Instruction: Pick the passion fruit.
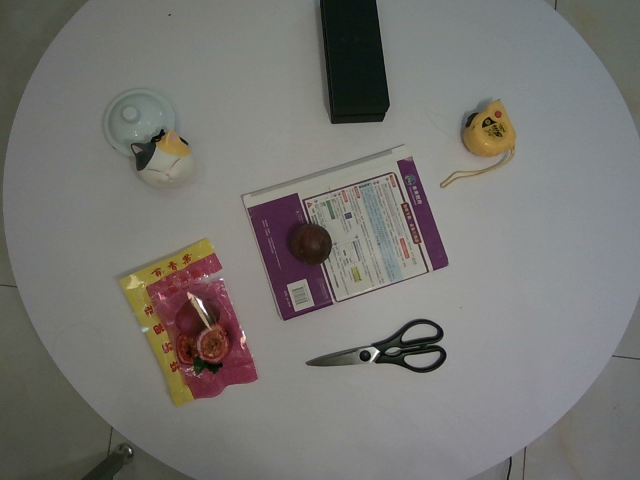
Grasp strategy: vertical